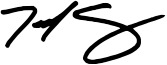
Signature of: ted cruz